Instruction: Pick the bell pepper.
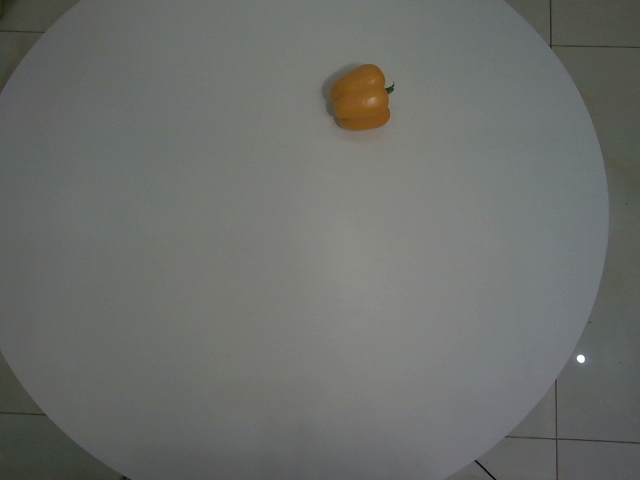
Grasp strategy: vertical